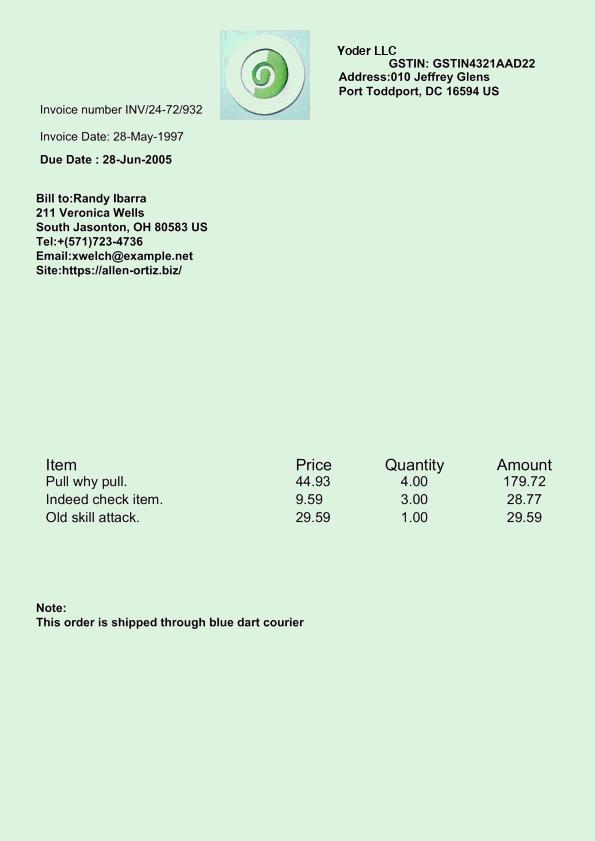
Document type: Invoice